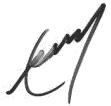
Signature of: erna siikavirta